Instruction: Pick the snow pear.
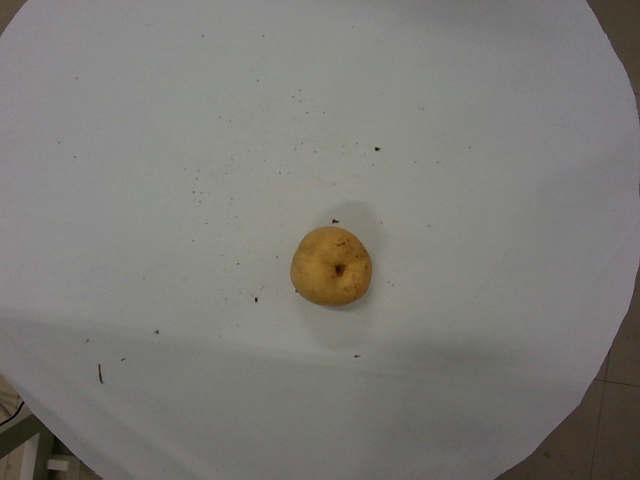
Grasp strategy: vertical